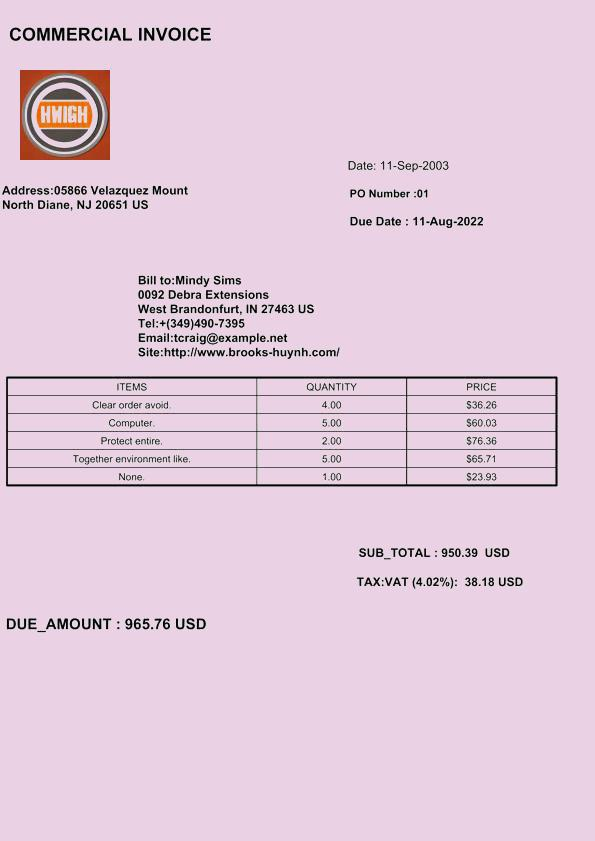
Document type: Invoice